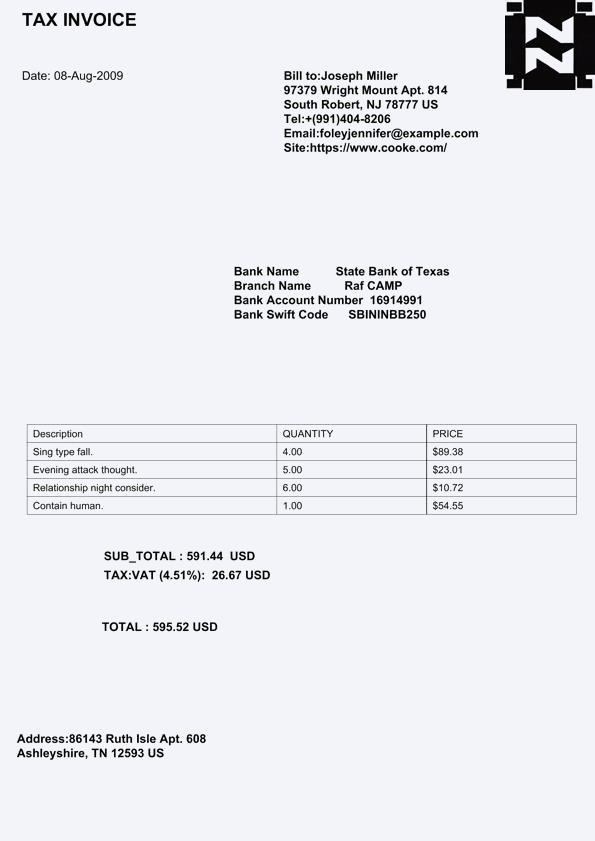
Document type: Invoice